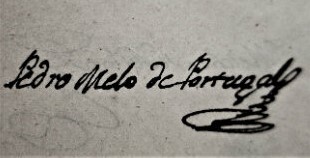
Signature of: pedro de melo